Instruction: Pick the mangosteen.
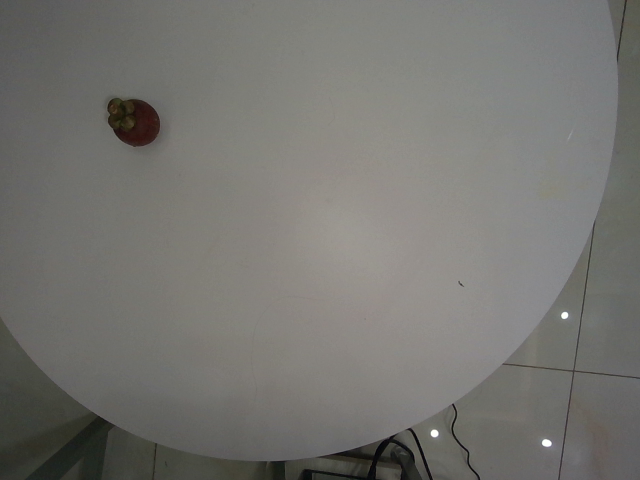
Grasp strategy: vertical